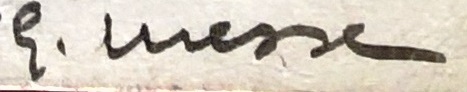
Signature of: giovanni messe